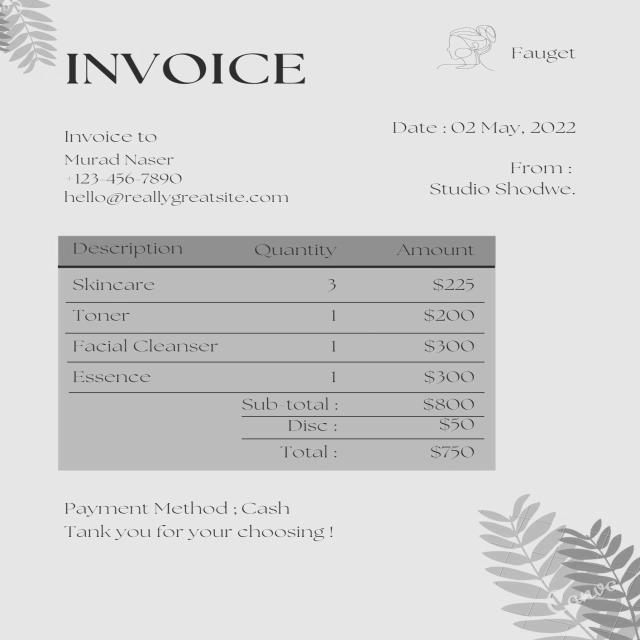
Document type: Invoice